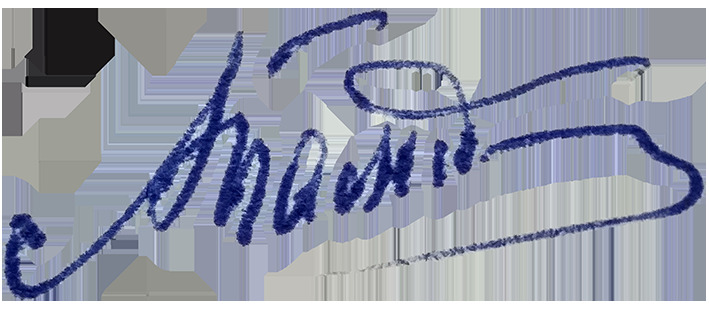
Signature of: aleksandr palladin